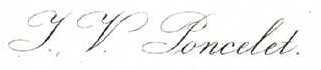
Signature of: jean victor poncelet